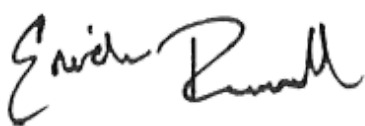
Signature of: erick russell